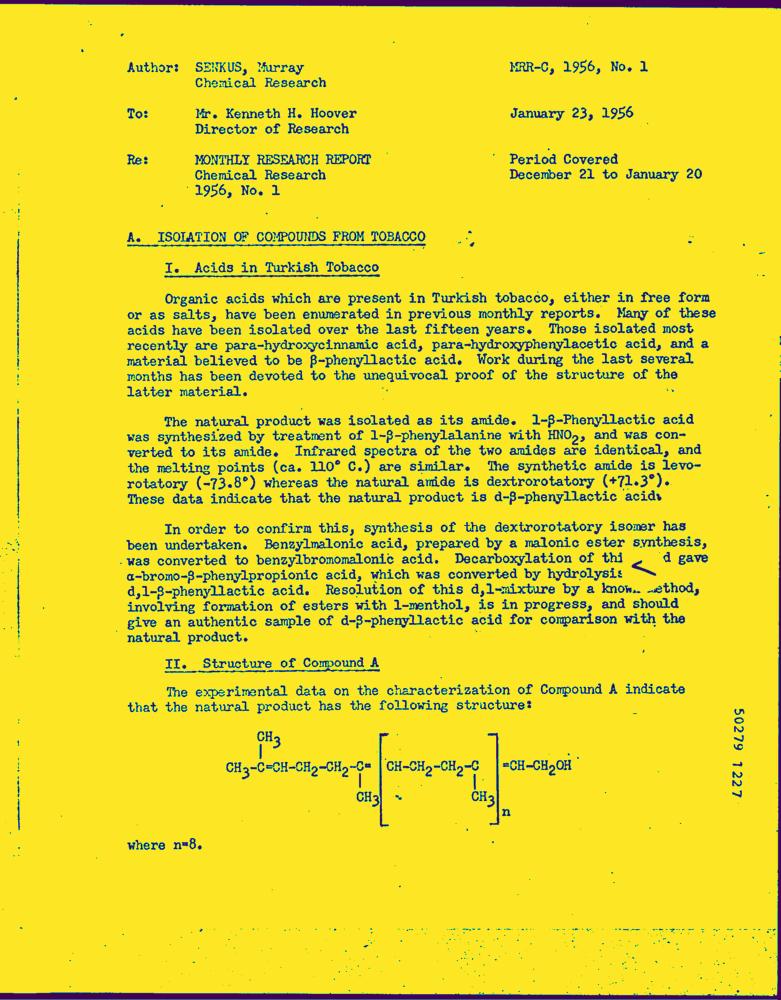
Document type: Letter-Doc